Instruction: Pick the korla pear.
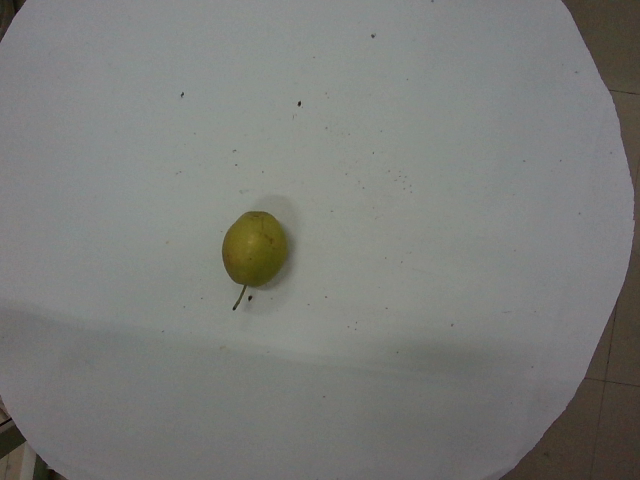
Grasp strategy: vertical